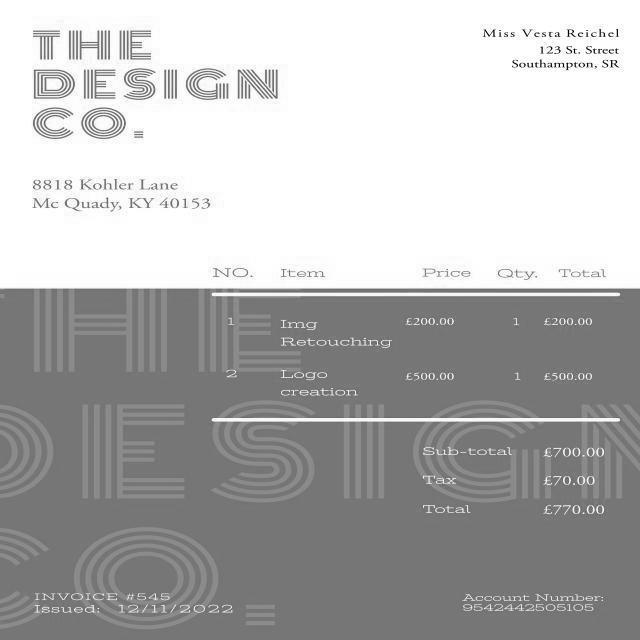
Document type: Invoice